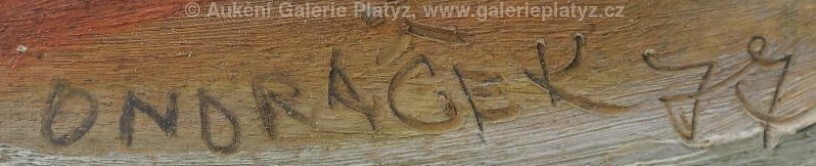
Signature of: raimund ondráček